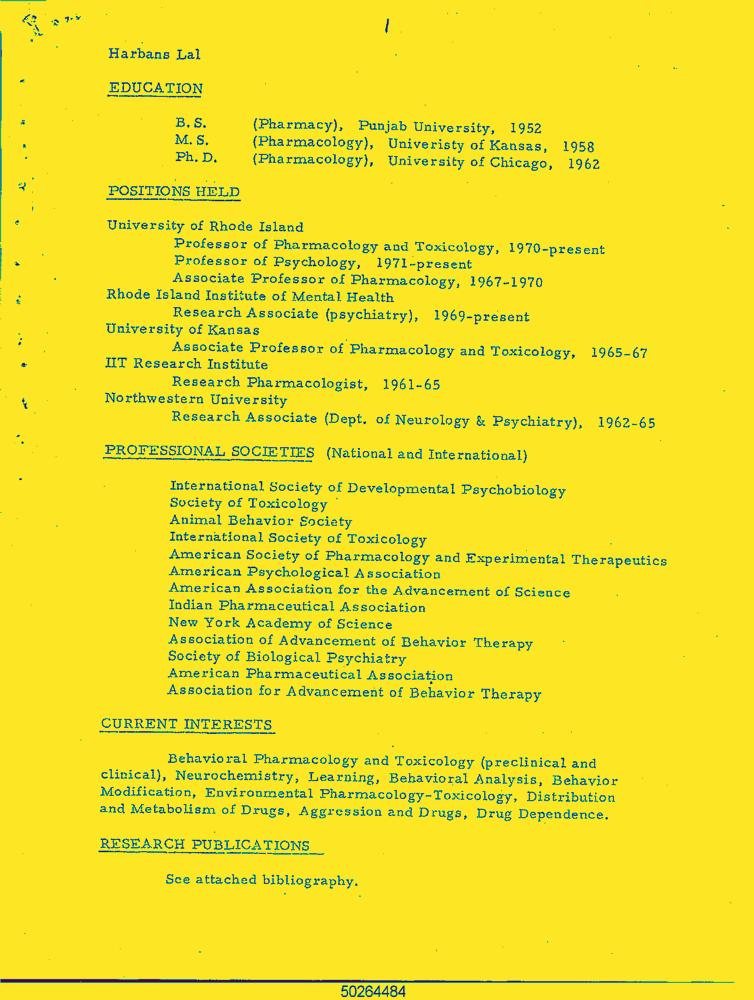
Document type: Resume-Doc